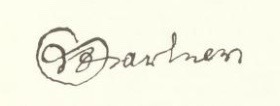
Signature of: christian gartner